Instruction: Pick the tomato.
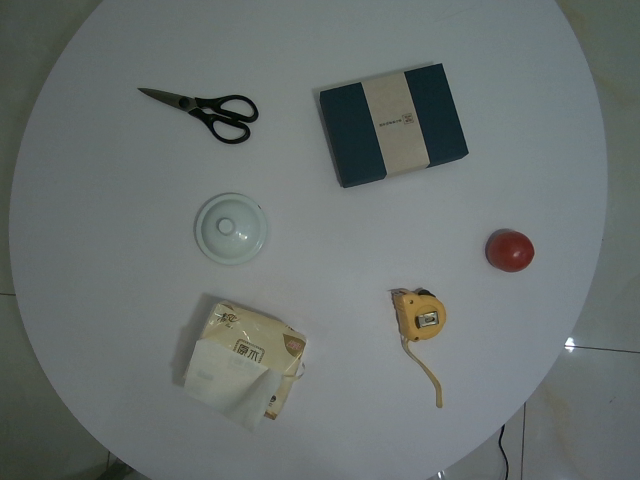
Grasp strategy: vertical